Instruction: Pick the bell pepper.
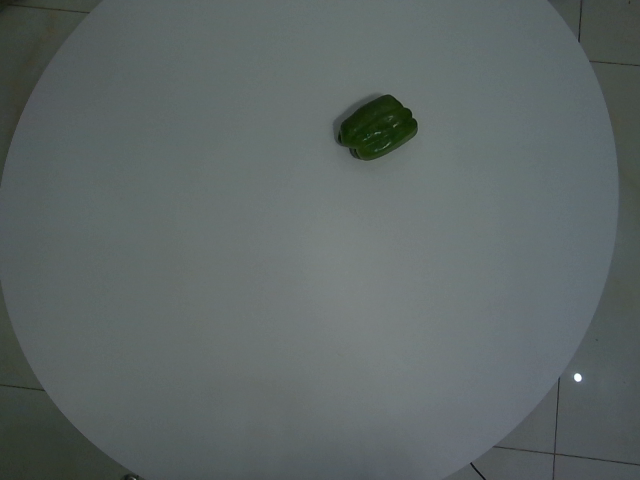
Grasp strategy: vertical